Question: What jurisdiction, city, or county is the document associated with?
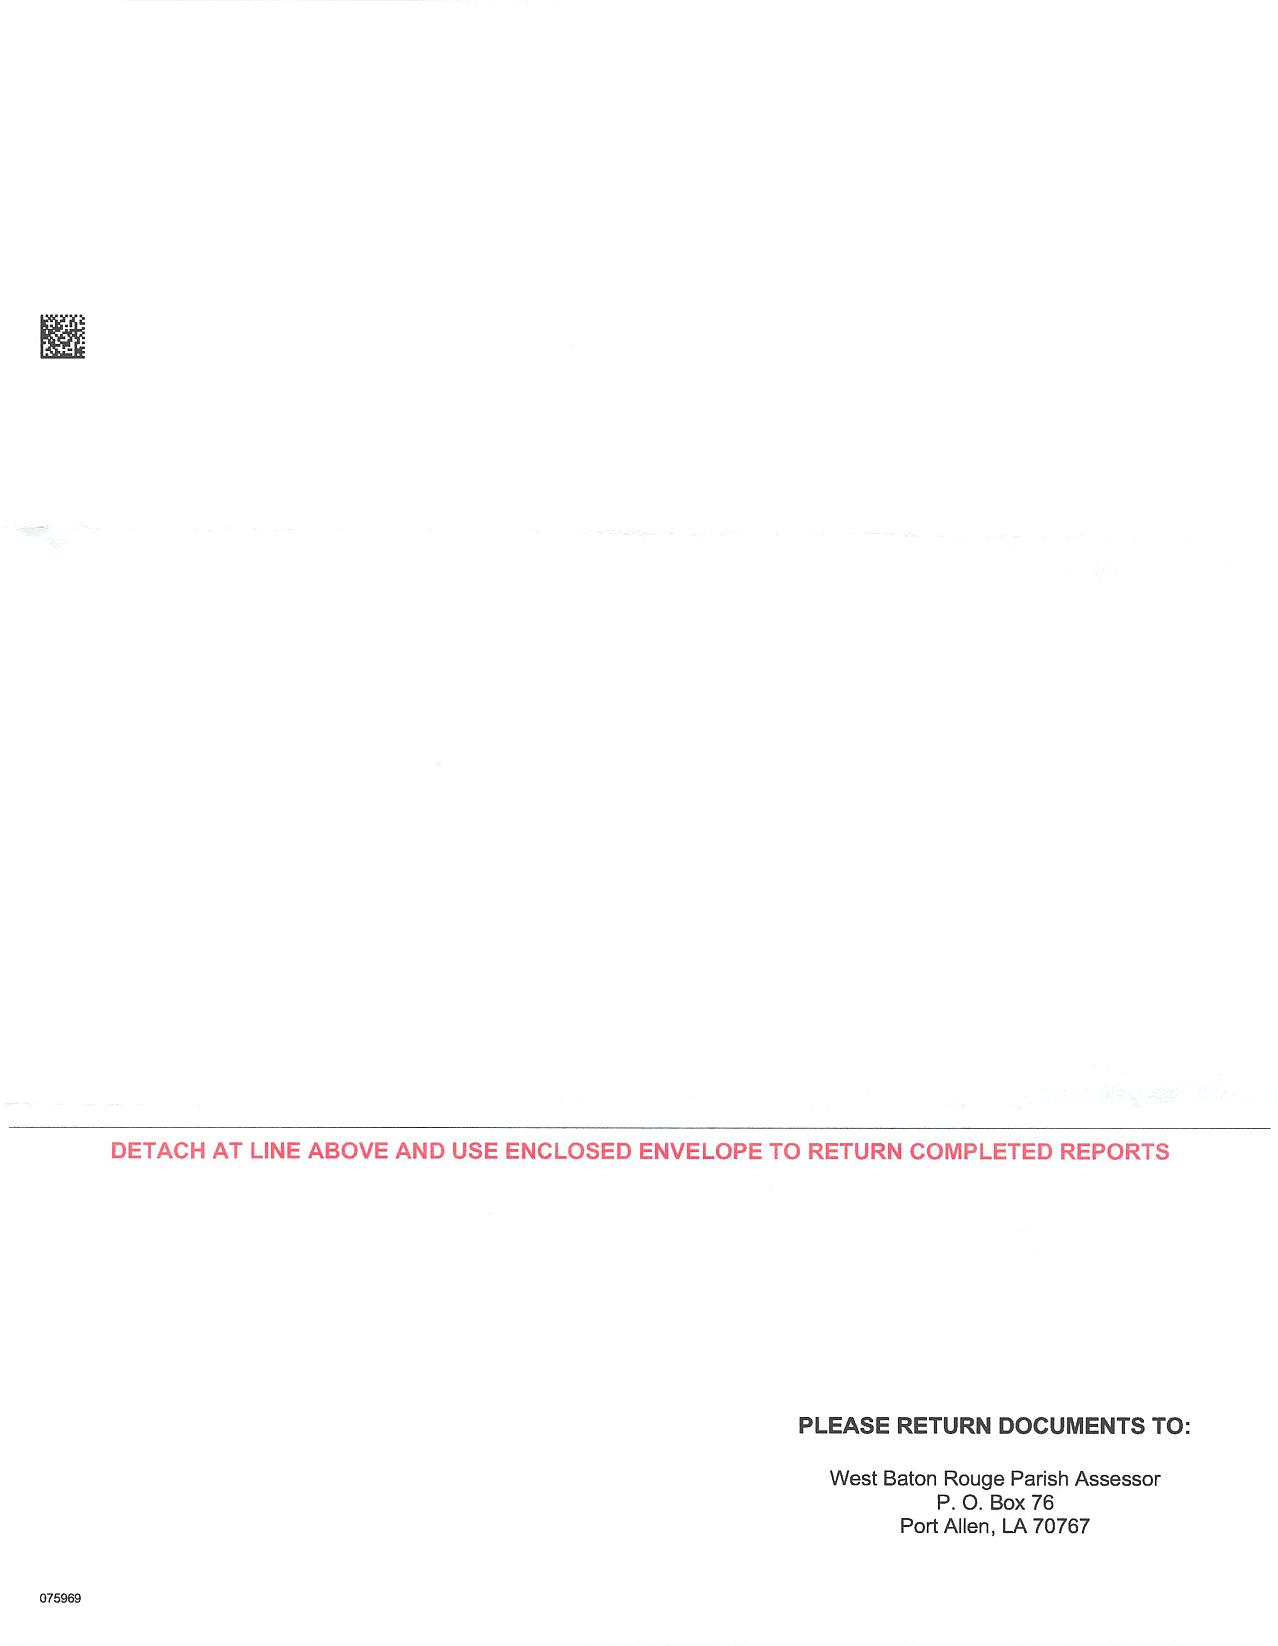
Answer: "West Baton Rouge Parish"